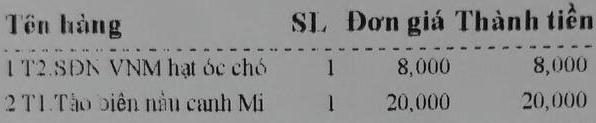
<table>
<tr>
<th>Tên hàng</th>
<th>SL</th>
<th>Đơn giá</th>
<th>Thành tiền</th>
</tr>
<tr>
<td>1 T2.SĐN VNM hạt óc chó</td>
<td>1</td>
<td>8,000</td>
<td>8,000</td>
</tr>
<tr>
<td>2 T1.Tảo biển nâu canh Mi</td>
<td>1</td>
<td>20,000</td>
<td>20,000</td>
</tr>
</table>